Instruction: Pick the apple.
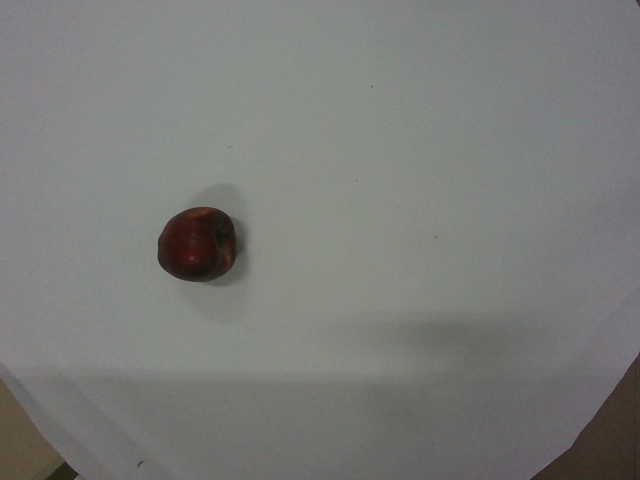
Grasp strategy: vertical